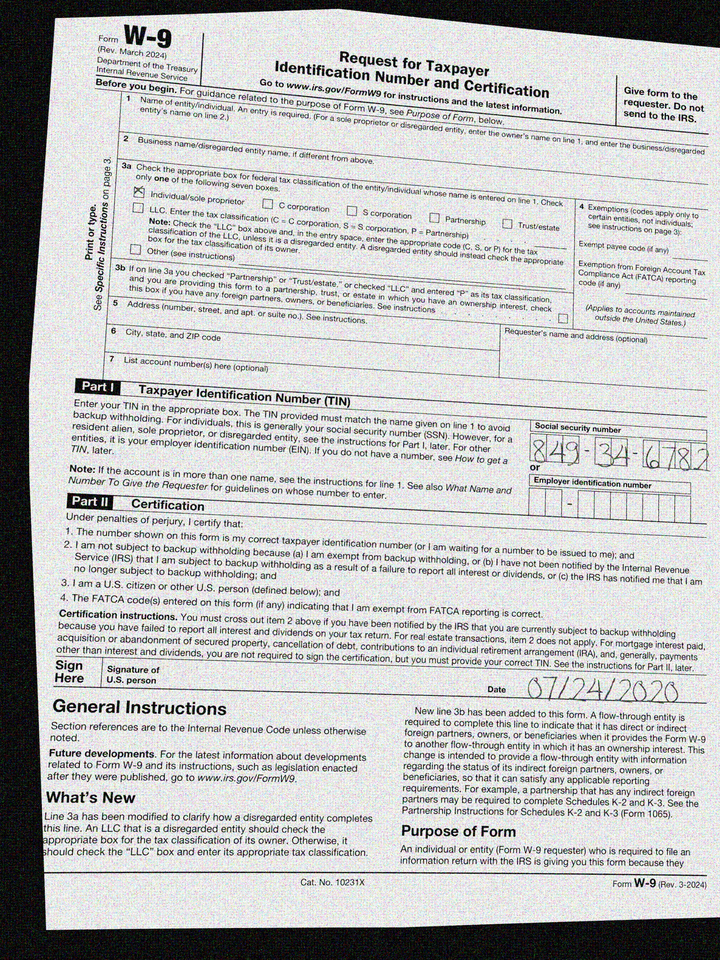
cbx: yes
ssn: 849346782
sdt: 07/24/2020